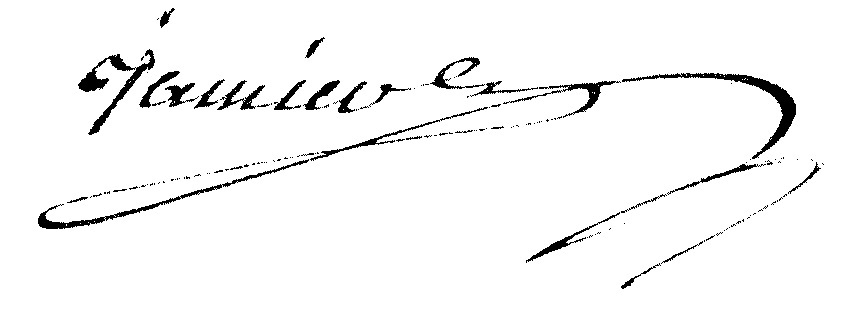
Signature of: blaise gabriel jamier